Question: What appears to be the issue?
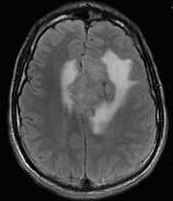
Answer: The findings suggest Large homogeneously enhancing lesion based in the dura of the falx, and pressing on the anterior cerebral hemisphere.  There is rightward mass effect on the falx as well as inferior displacement of the body of the corpus callosum with partial effacement of the third ventricle.  The mass looks extraaxial, but has intraaxial vasogengenic edema in frontal lobes surrounding the mass.. Axial FLAIR. The patient might have a history of 21 y.o. man with a new onset seizure and severe headaches..